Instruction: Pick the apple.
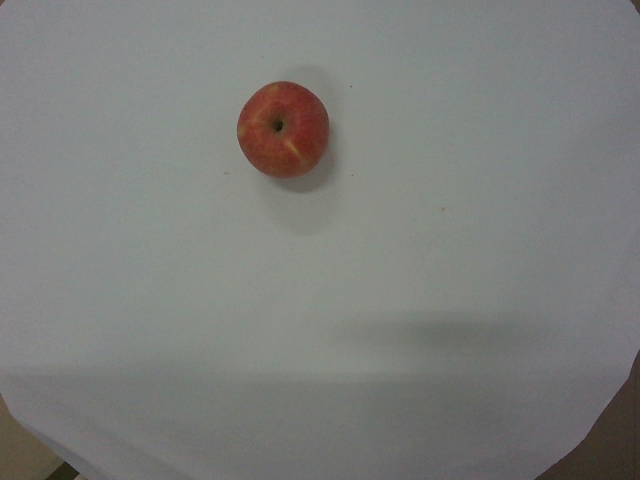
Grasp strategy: vertical